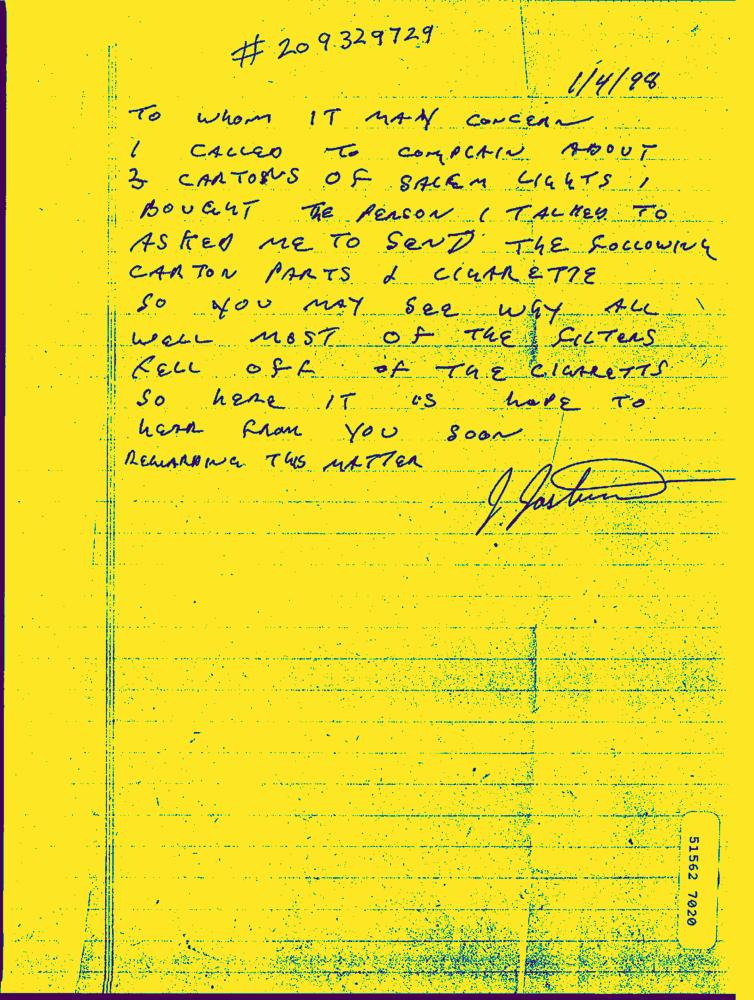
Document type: Hand-Written